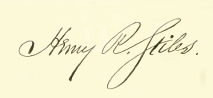
Signature of: henry reed stiles